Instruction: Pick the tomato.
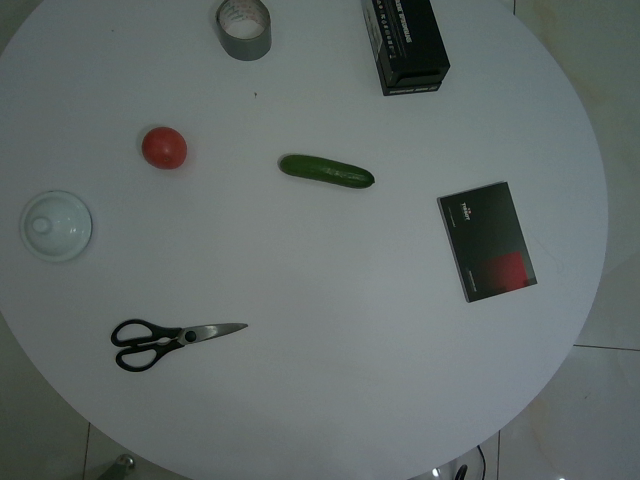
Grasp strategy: vertical